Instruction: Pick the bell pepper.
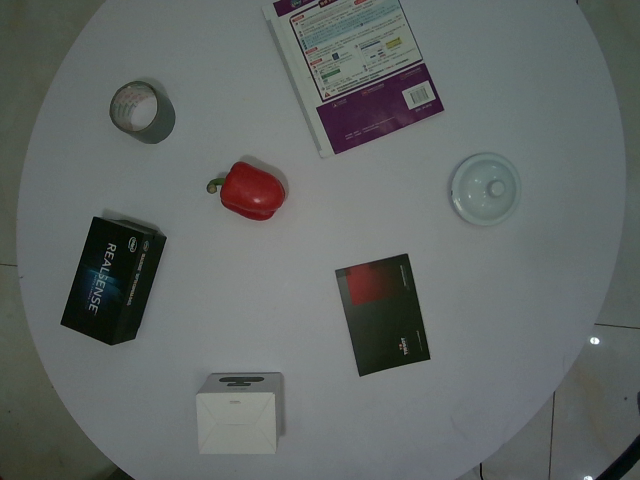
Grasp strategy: vertical